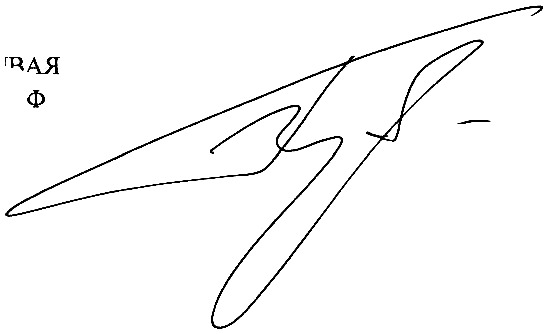
Signature of: gennady gudkov